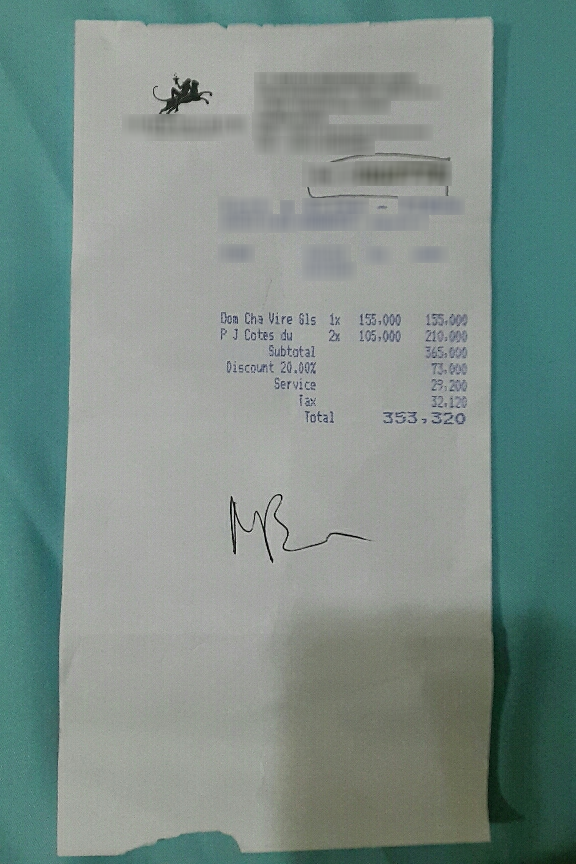
Number of items: 2
Subtotal: 365,000
Service charge: 28,200
Tax: 32.120
Total: 353,320
OCR text regions:
text: Dom
text: Cha Vire
text: Sls
text: 1x
text: 155.000
text: 155.000
text: P J
text: Cotes du
text: 2x
text: 105,000
text: 210.000
text: Subtotal
text: 365,000
text: Discount
text: 20.00%
text: 73.000
text: Service
text: 28,200
text: Tax
text: 32.120
text: Total
text: 353,320